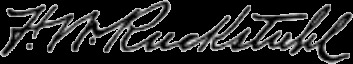
Signature of: frederick ruckstull